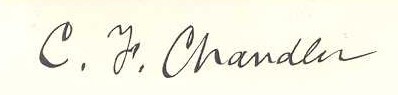
Signature of: charles frederick chandler